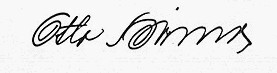
Signature of: otto birma